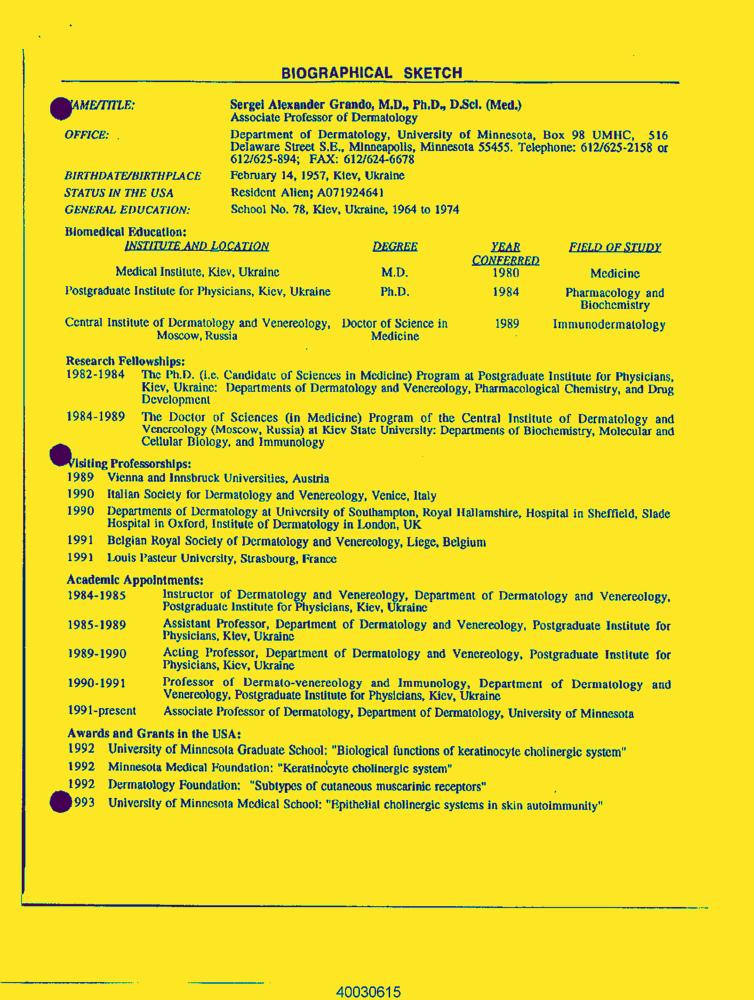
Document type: Resume-Doc